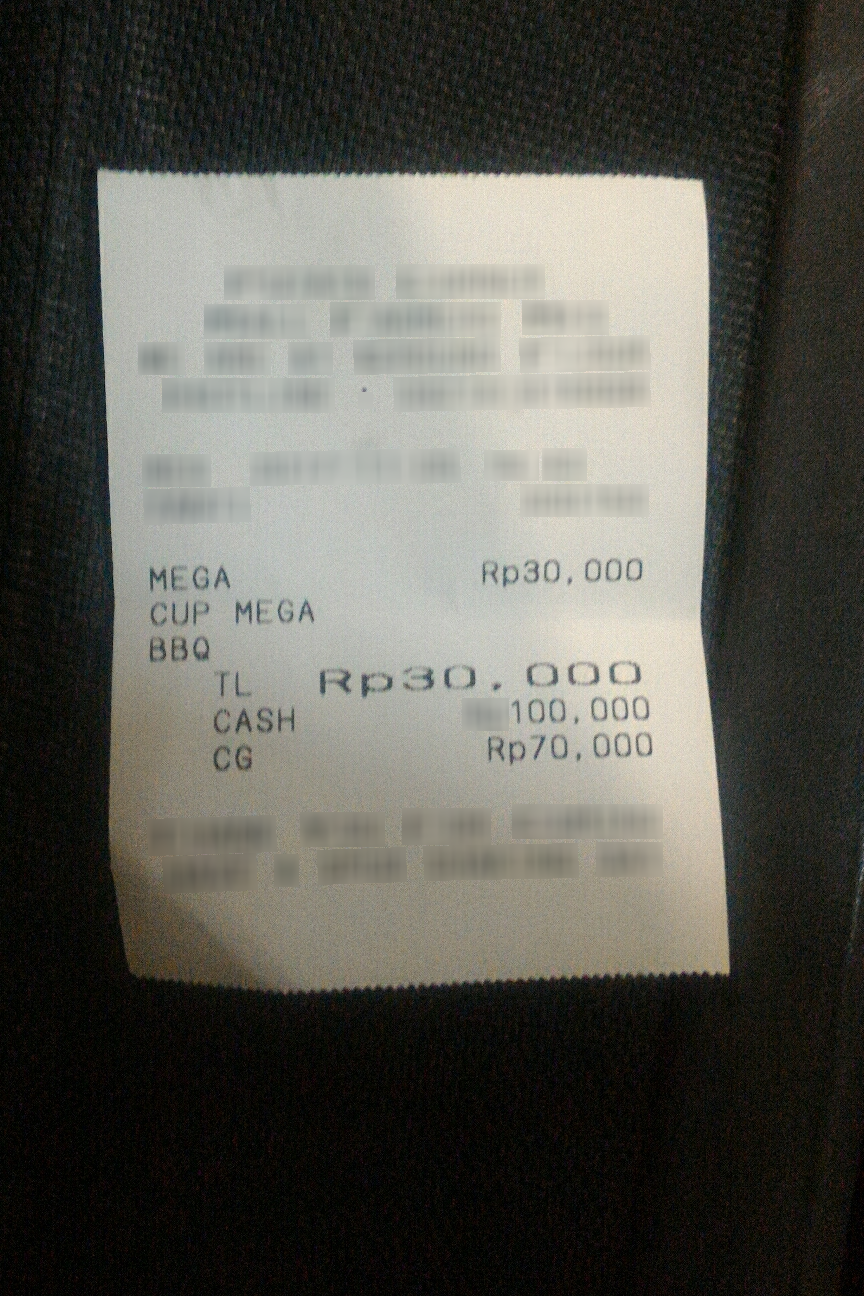
Receipt information:
store_name: MEGA
store_addr: CUP MEGA BBQ
total: 30,000
line_items: item_name: MEGA
item_value: 30,000
item_quantity: 1